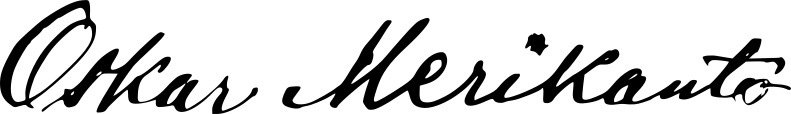
Signature of: oskar merikanto